Question: How is the history relevant to the case?
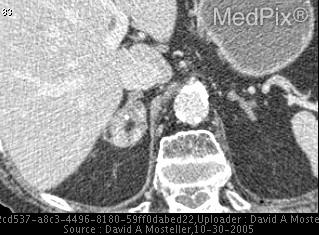
Answer: The patient's history of 83 year old male presents with hematuria

PMHx:  NIDDM, HTN, HLP, COPD, skin cancer, stroke, macular degeneration, and mycosis fungoides

PSHx:  Left hip replacement, appendectomy, laparotomy, intestinal blockade repair is key in understanding the case.